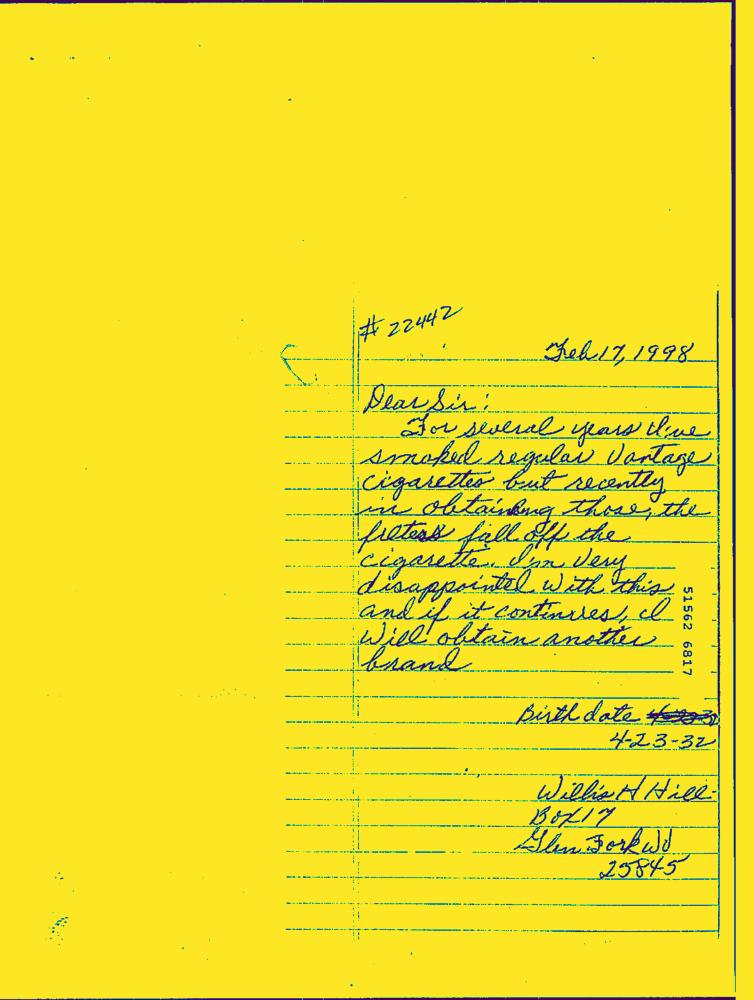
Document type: Hand-Written